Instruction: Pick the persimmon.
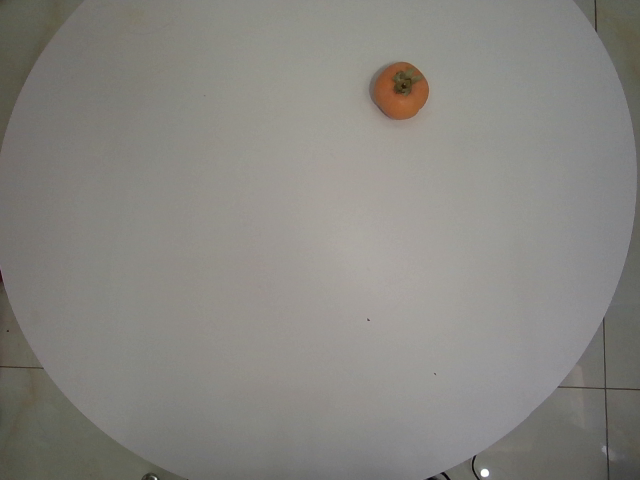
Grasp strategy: vertical